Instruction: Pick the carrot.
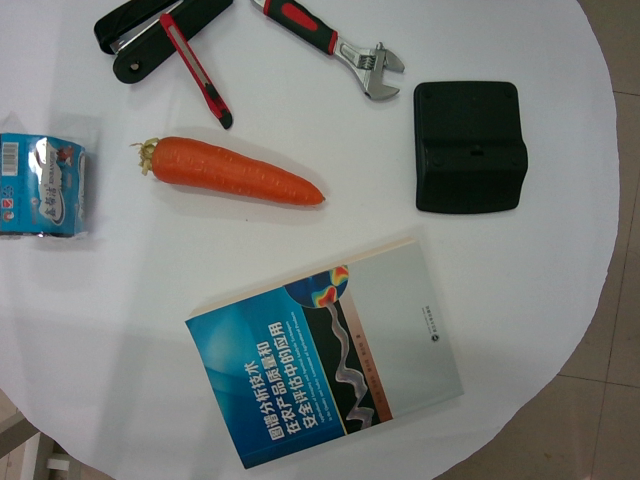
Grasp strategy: vertical